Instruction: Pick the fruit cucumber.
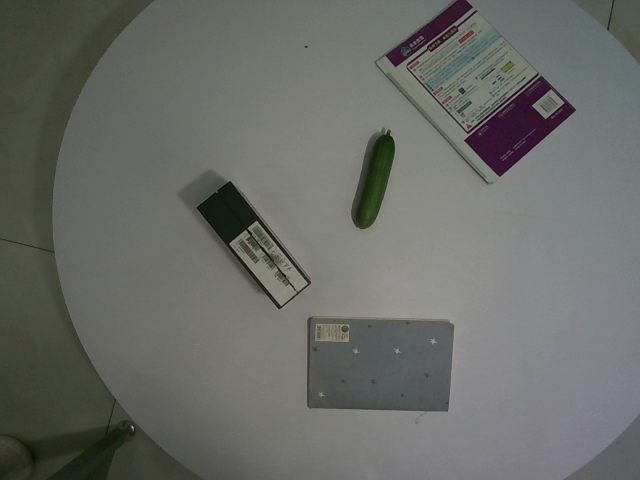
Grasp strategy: vertical